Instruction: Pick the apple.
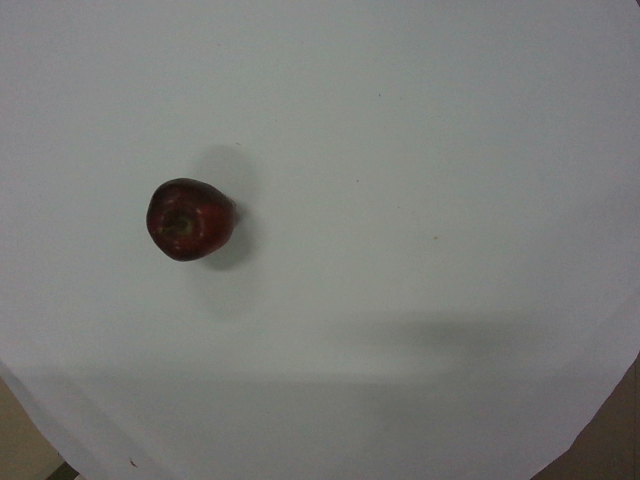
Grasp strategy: vertical